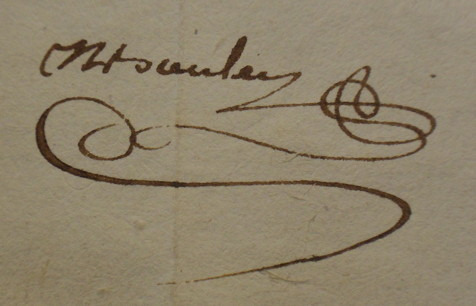
Signature of: jean françois bouley